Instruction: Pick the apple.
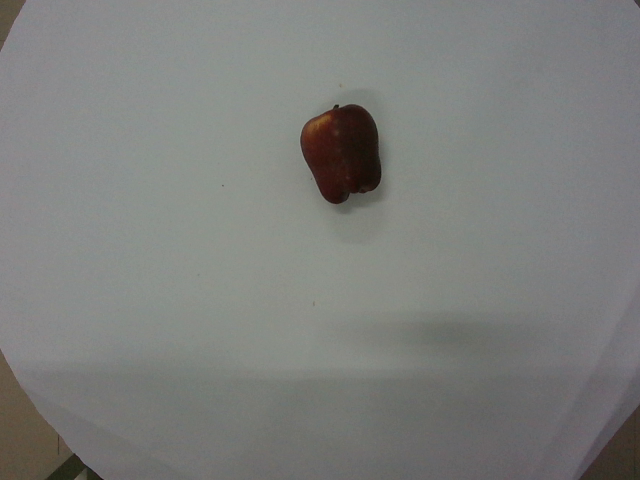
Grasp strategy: vertical